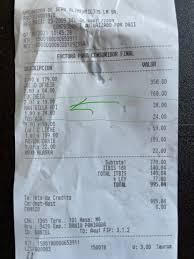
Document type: Invoice